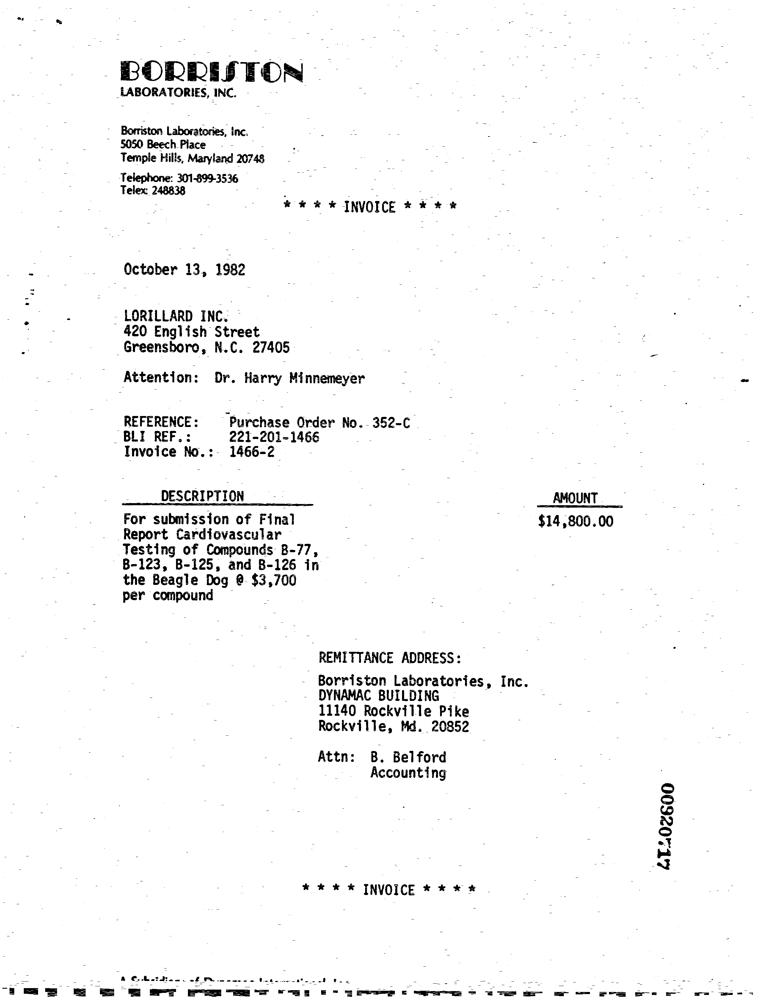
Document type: Invoice